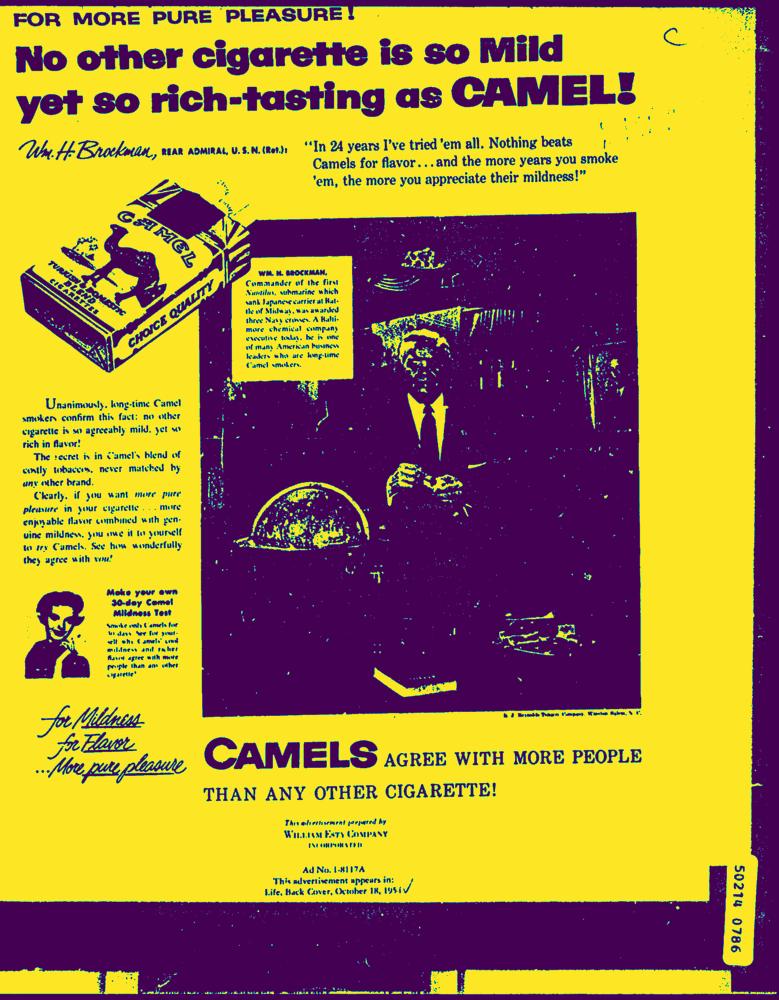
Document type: AD